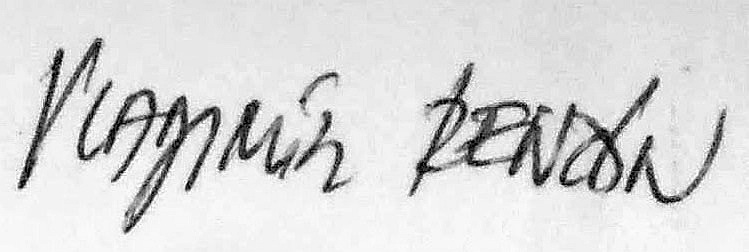
Signature of: vladimír renčín